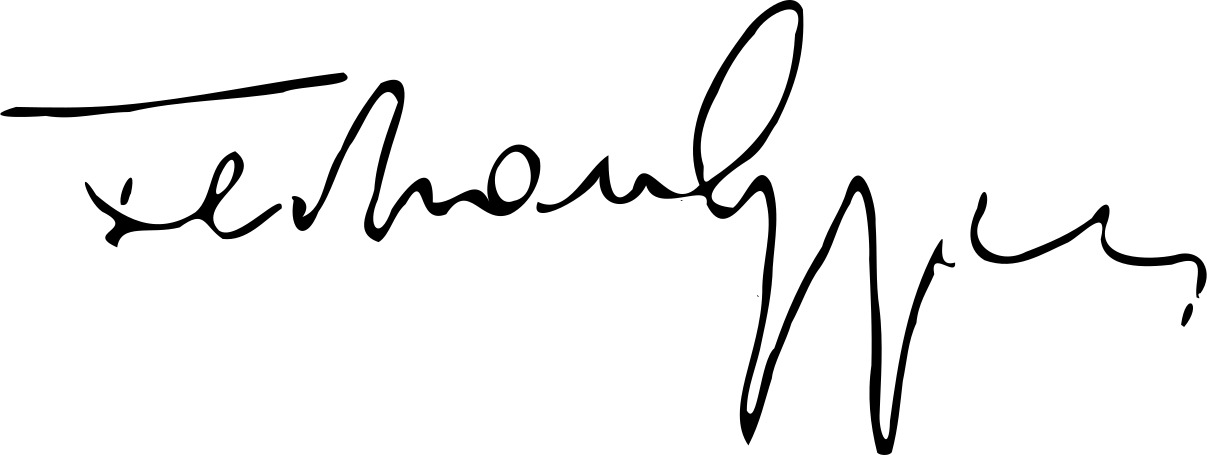
Signature of: teohari georgescu